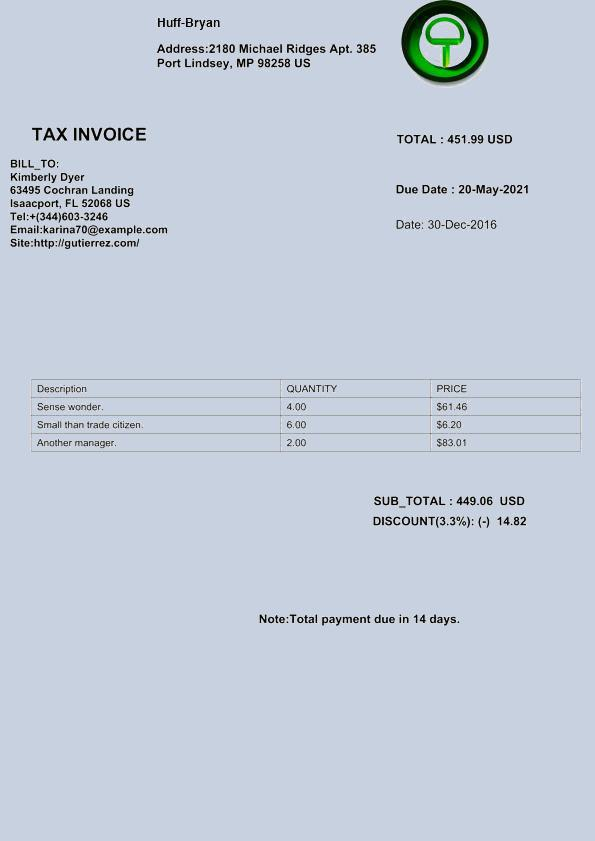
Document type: Invoice